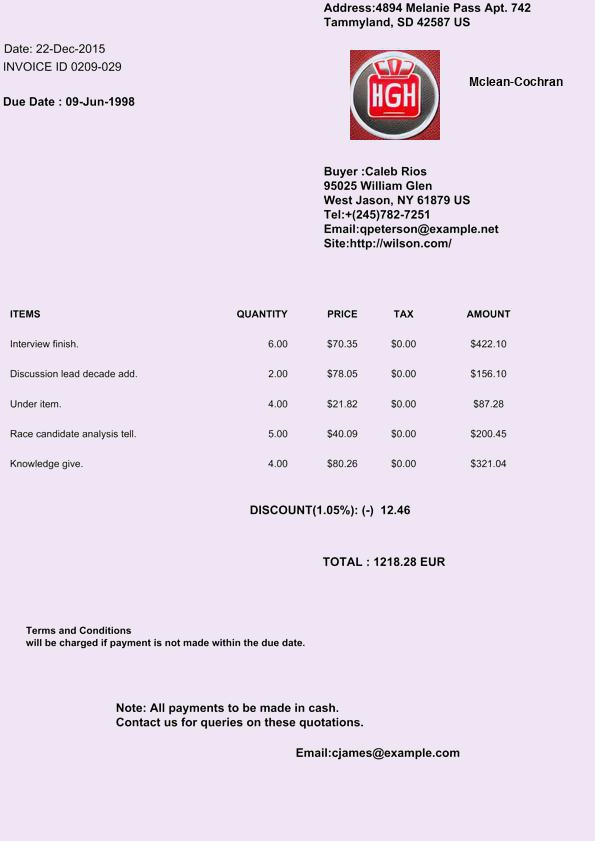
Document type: Invoice